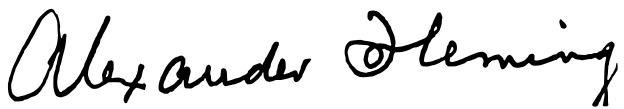
Signature of: alexander fleming